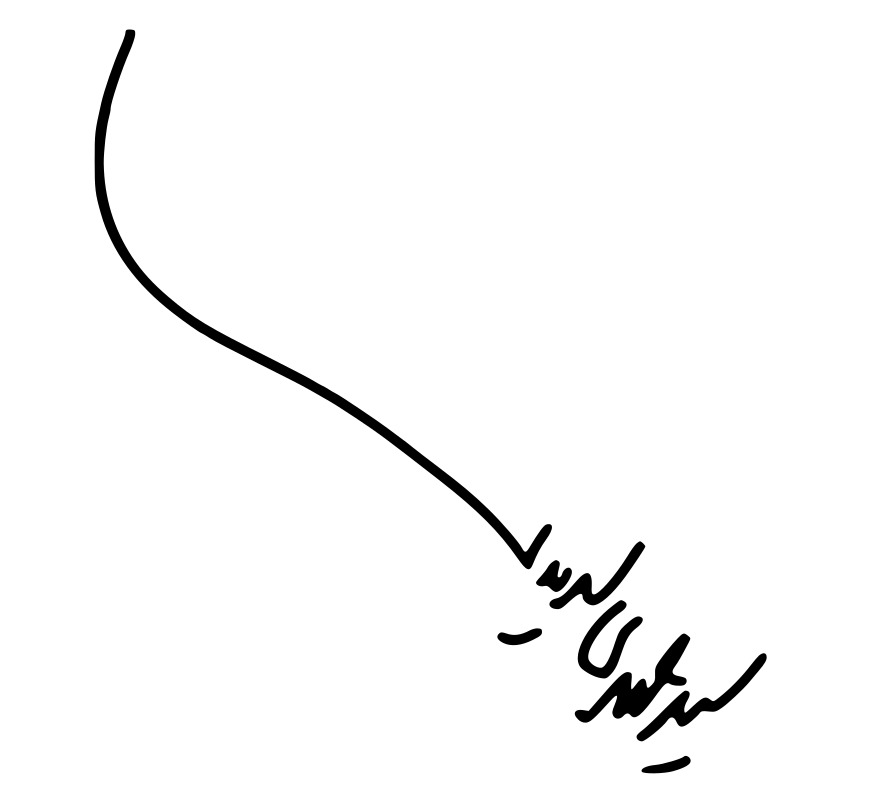
Signature of: seyyed mahdi sadidi